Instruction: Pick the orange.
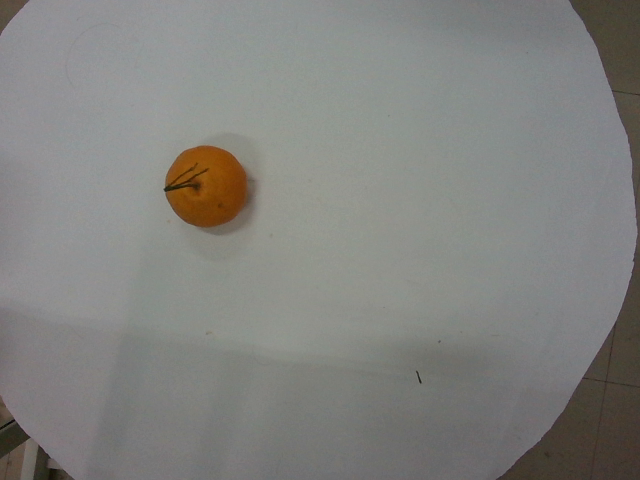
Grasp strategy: vertical